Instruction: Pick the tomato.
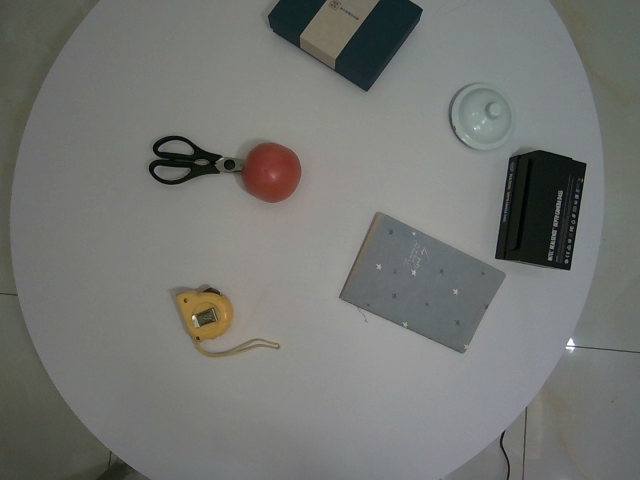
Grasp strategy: vertical